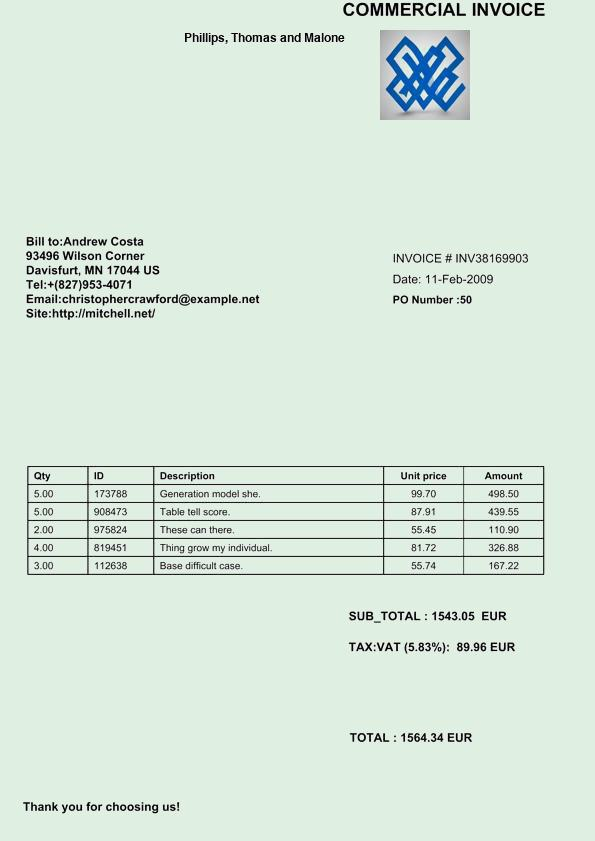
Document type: Invoice